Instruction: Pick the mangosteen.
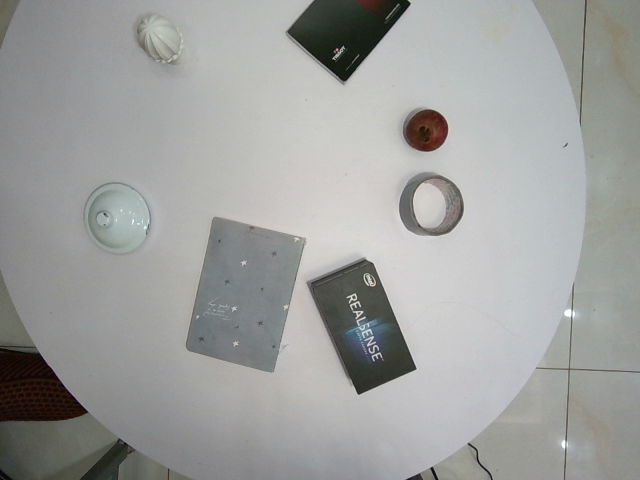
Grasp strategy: vertical